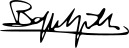
Signature of: beppe grillo